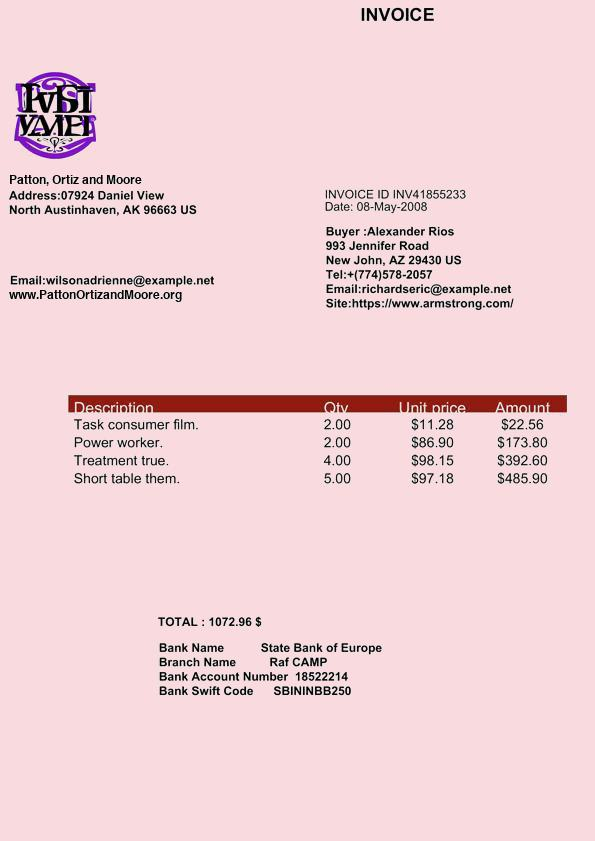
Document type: Invoice